Question: Which state is mentioned in the document?
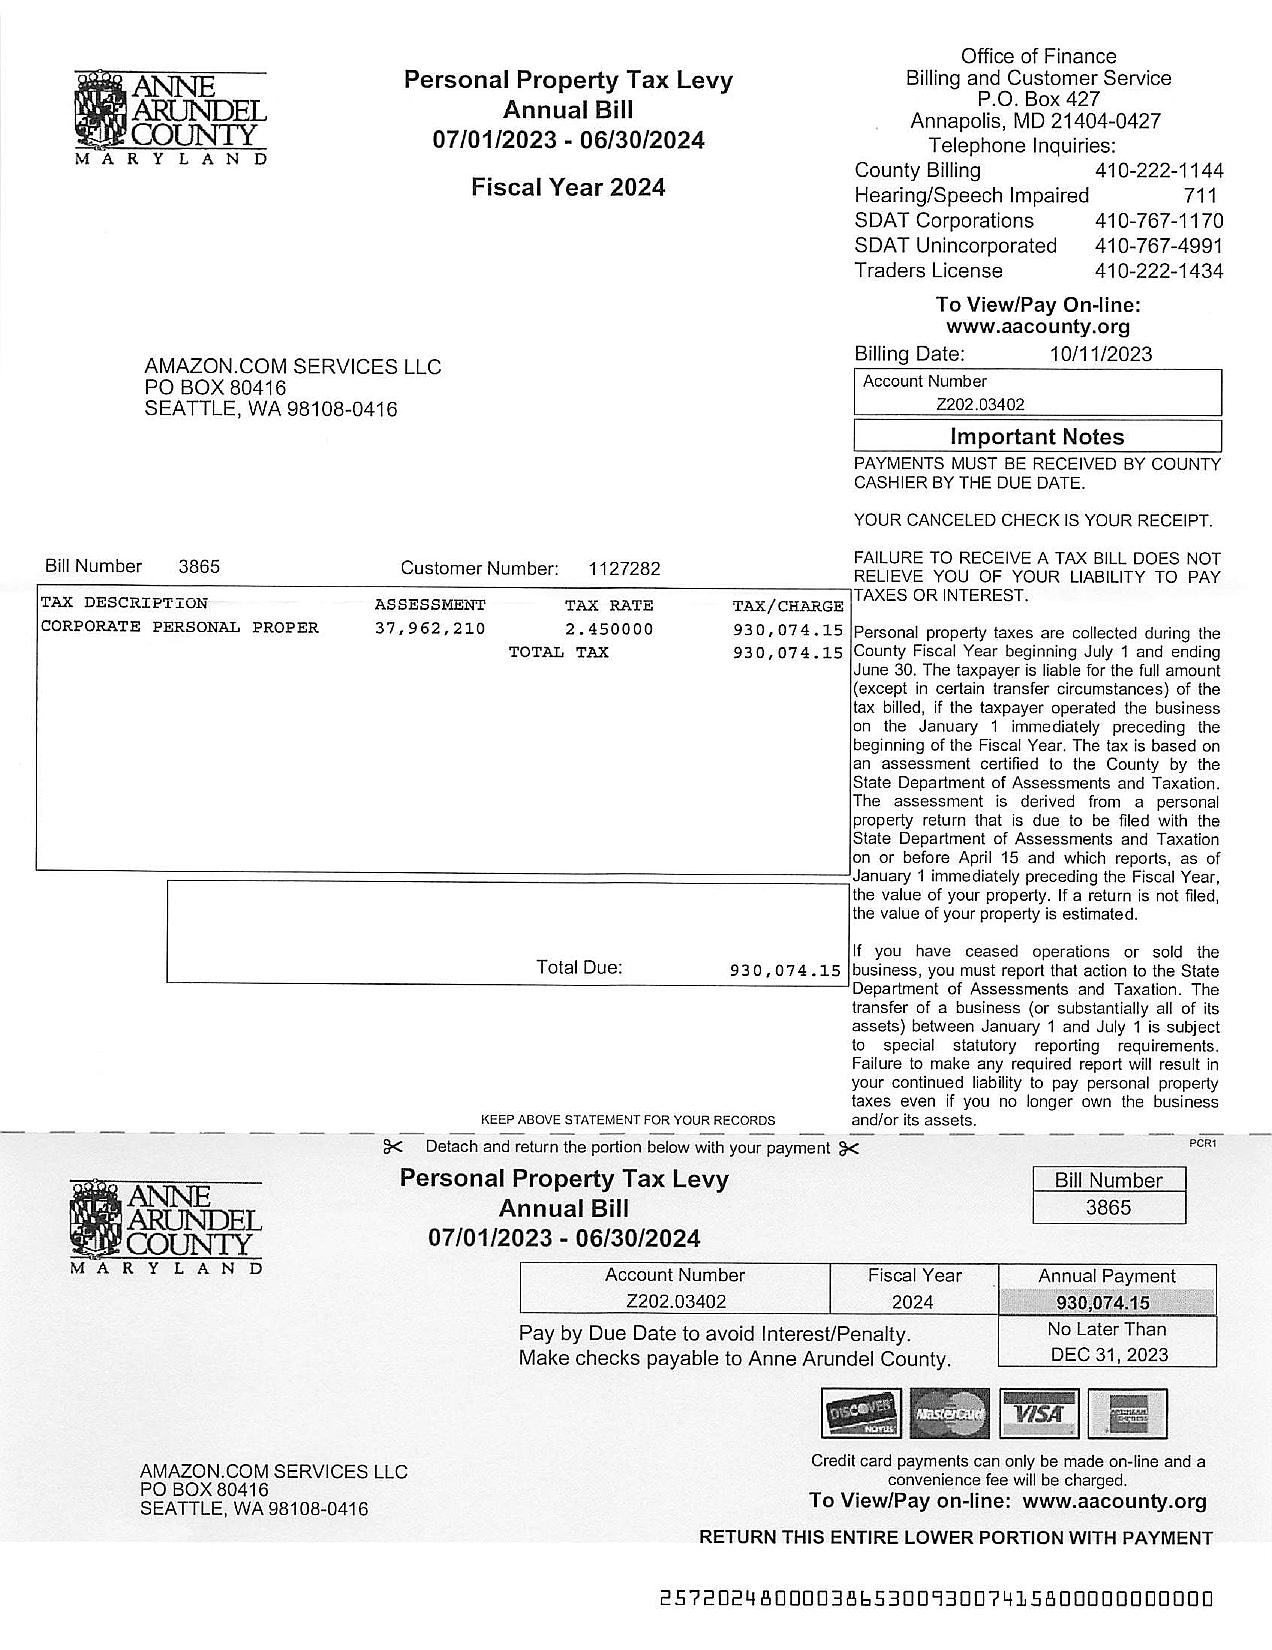
Answer: "MARYLAND"